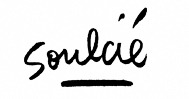
Signature of: thibaut soulcié